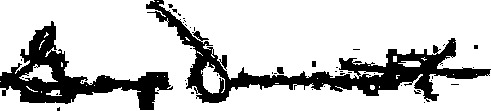
Signature of: george donworth